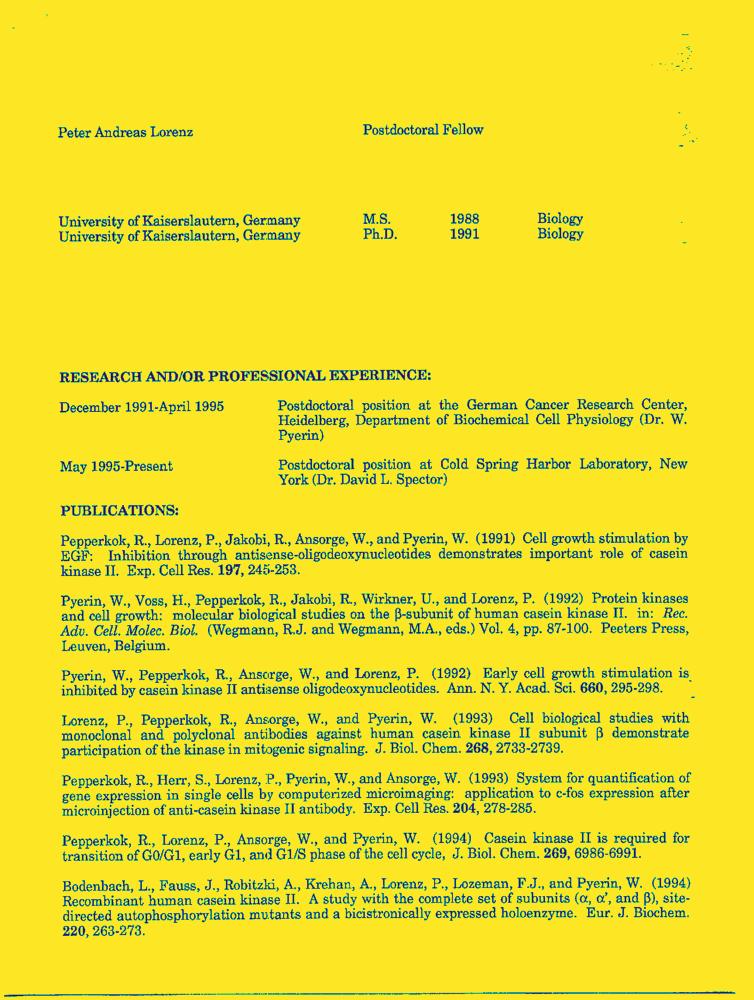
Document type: Resume-Doc